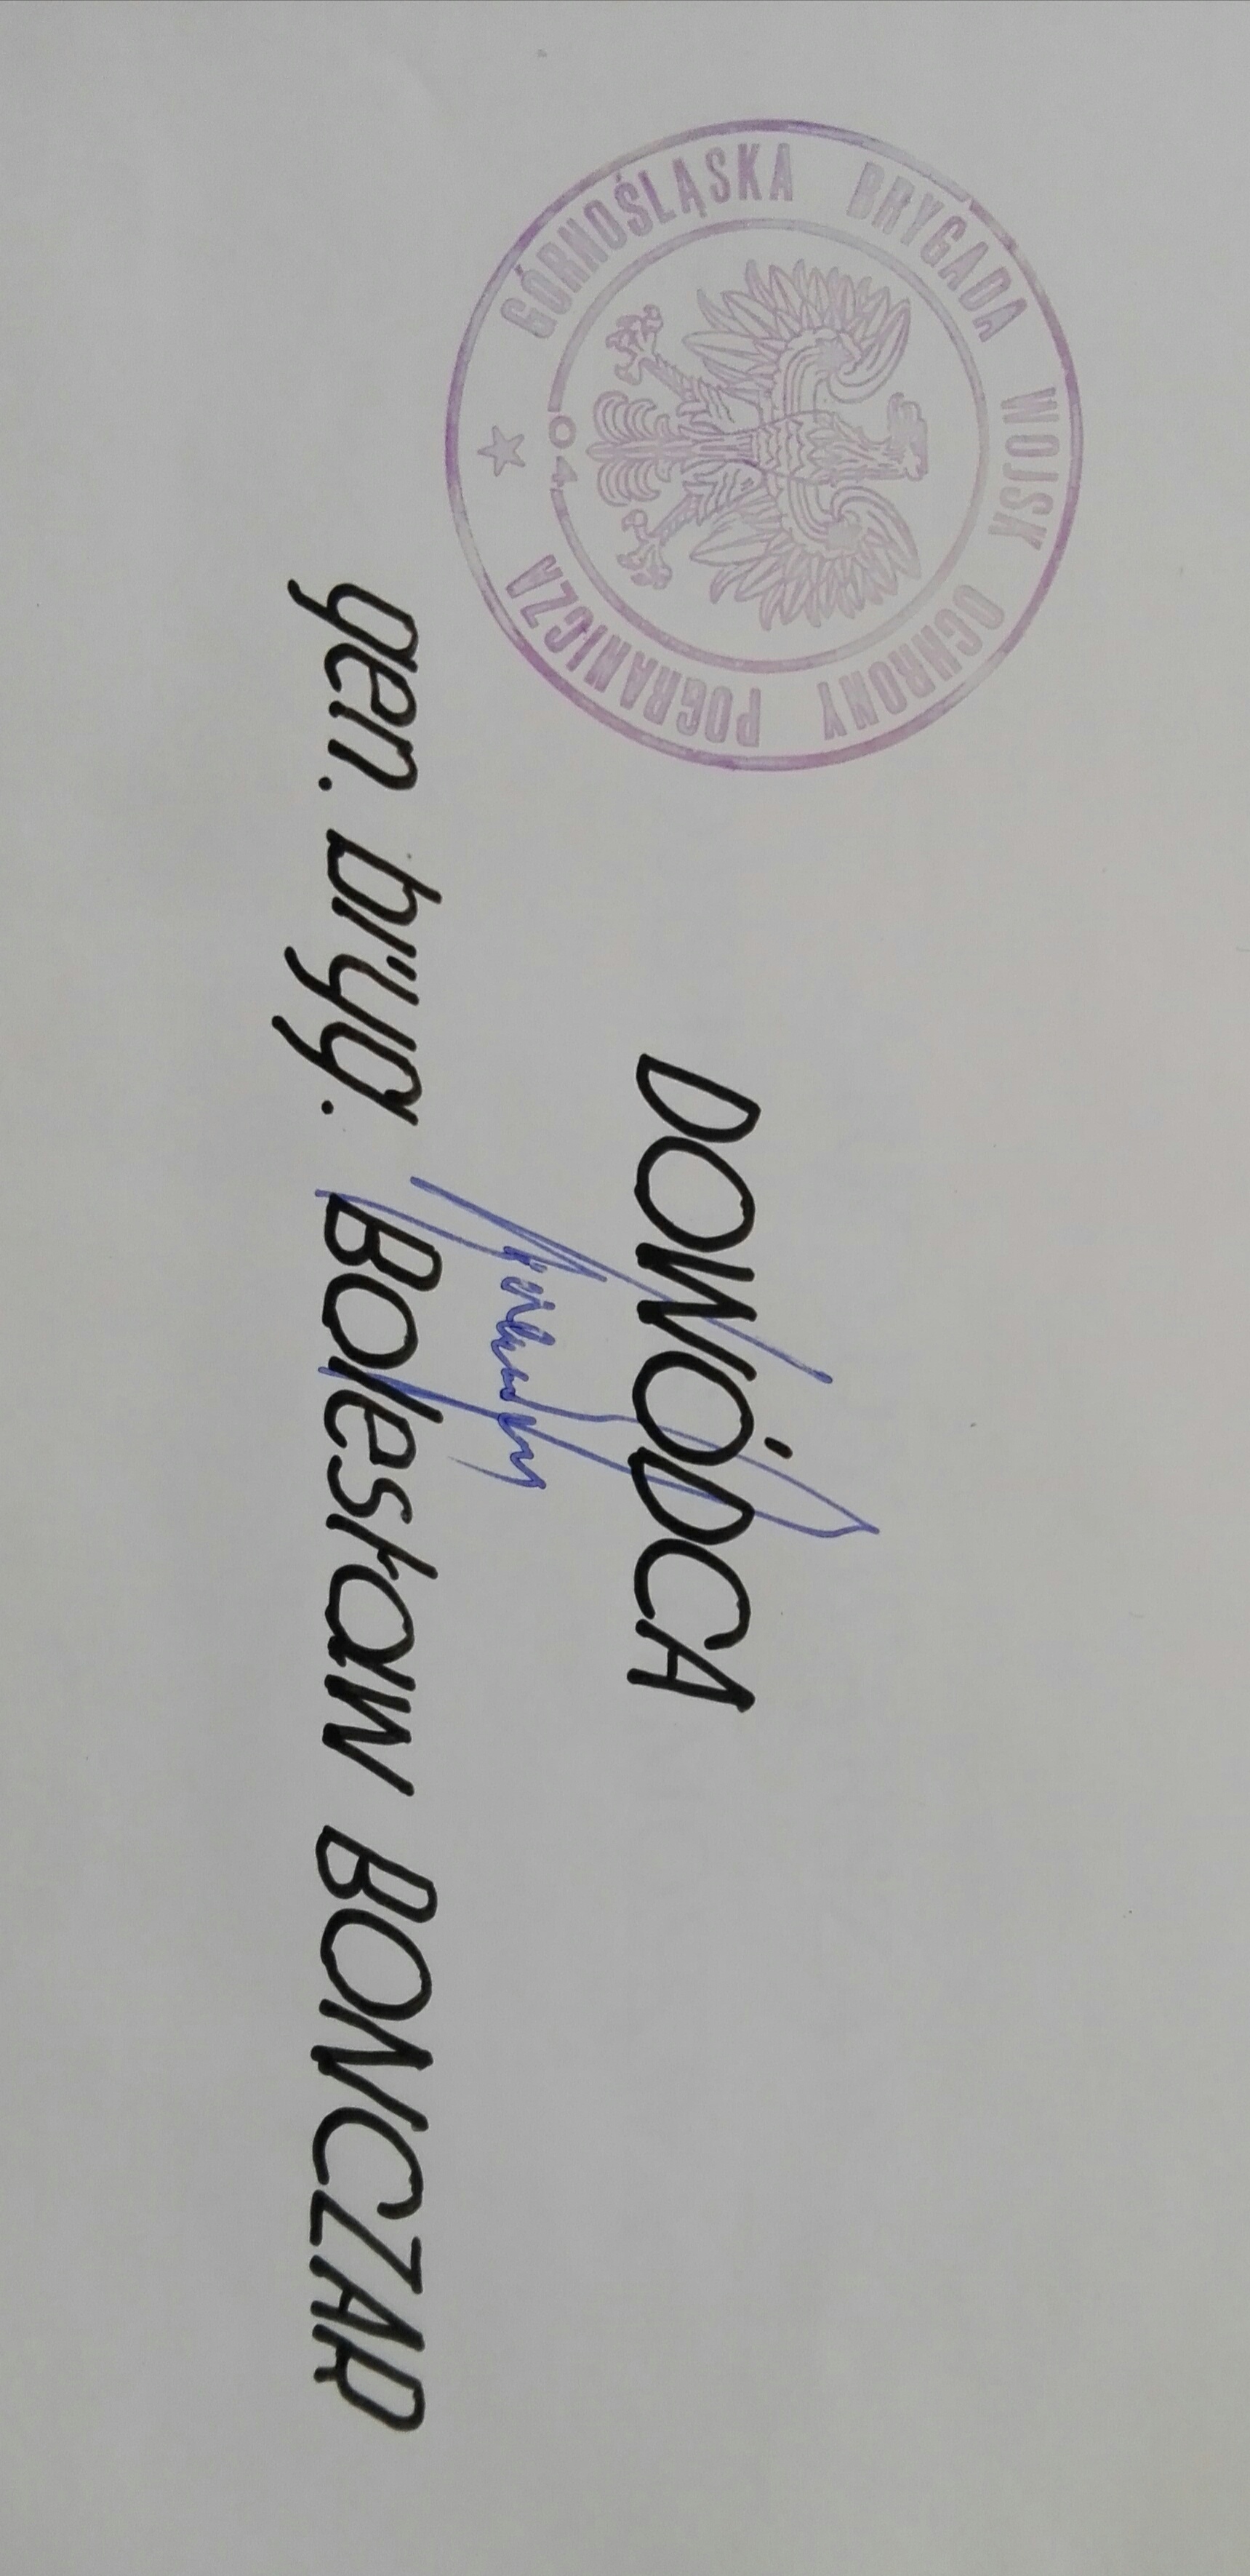
Signature of: bolesław bonczar